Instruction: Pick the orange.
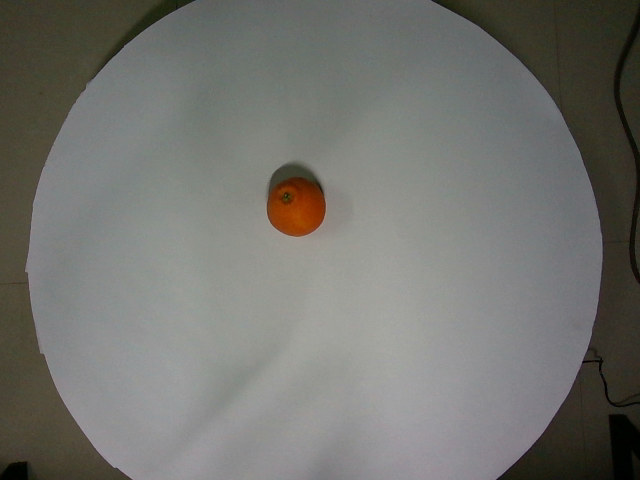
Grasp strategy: vertical